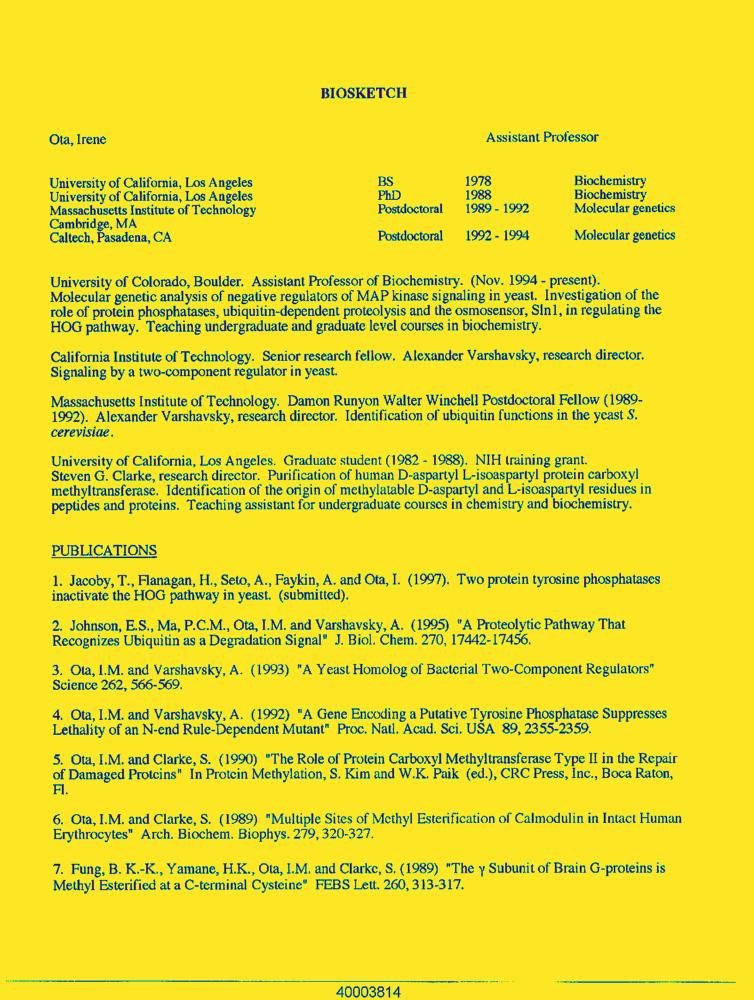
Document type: Resume-Doc